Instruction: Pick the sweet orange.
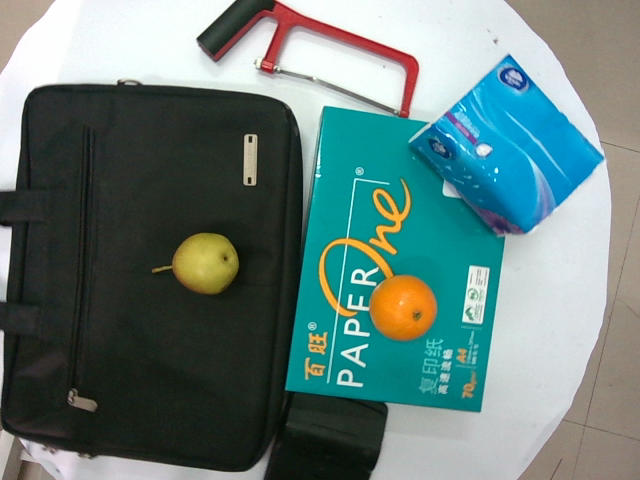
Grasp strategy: vertical